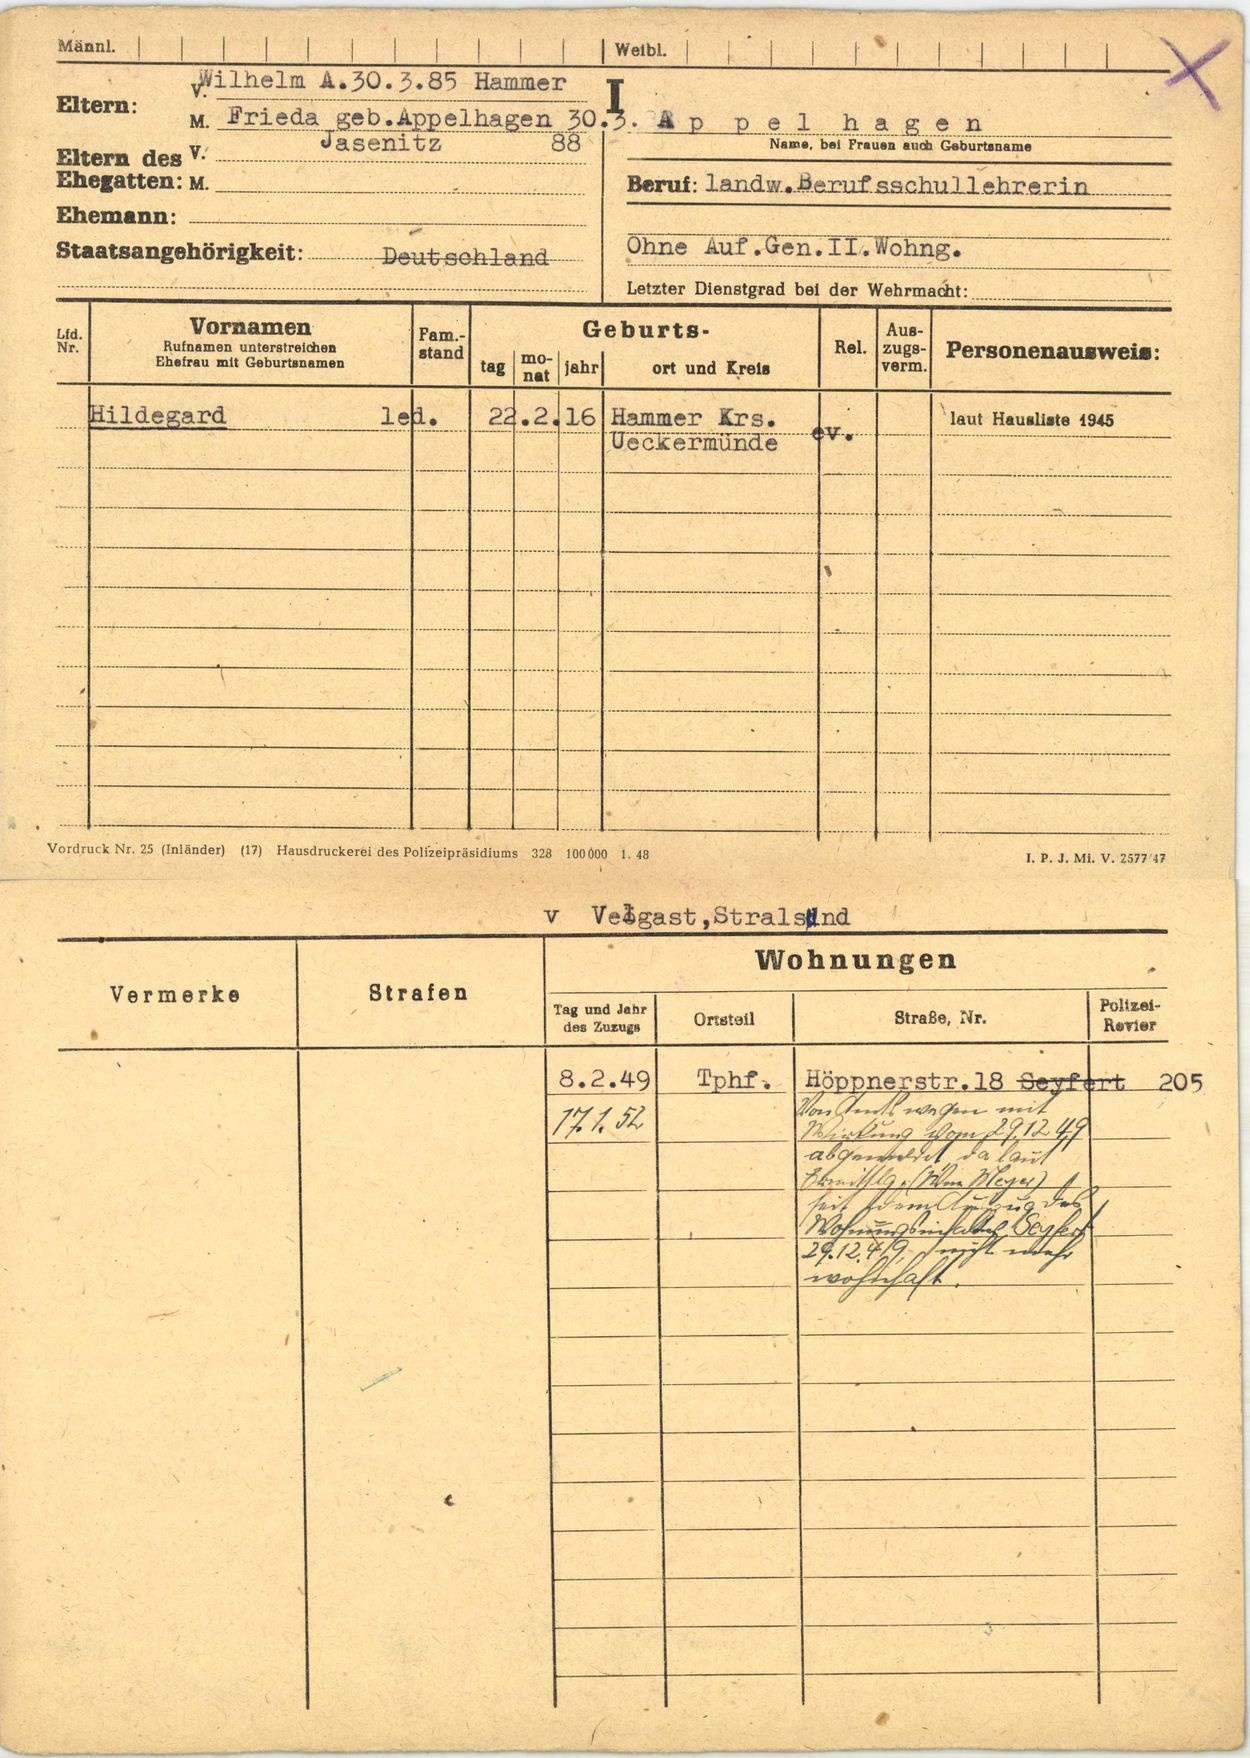
Appelhagen